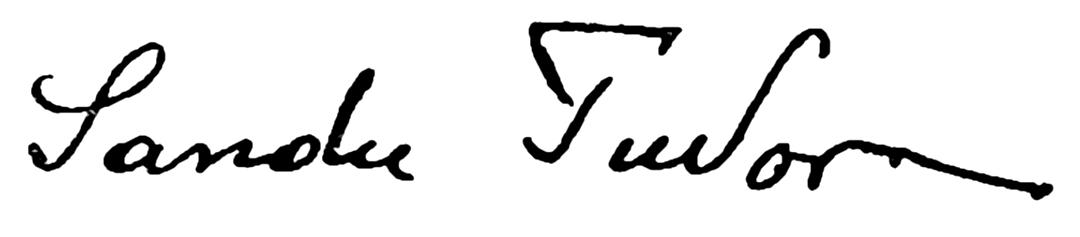
Signature of: sandu tudor